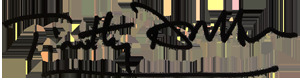
Signature of: timothy dalton